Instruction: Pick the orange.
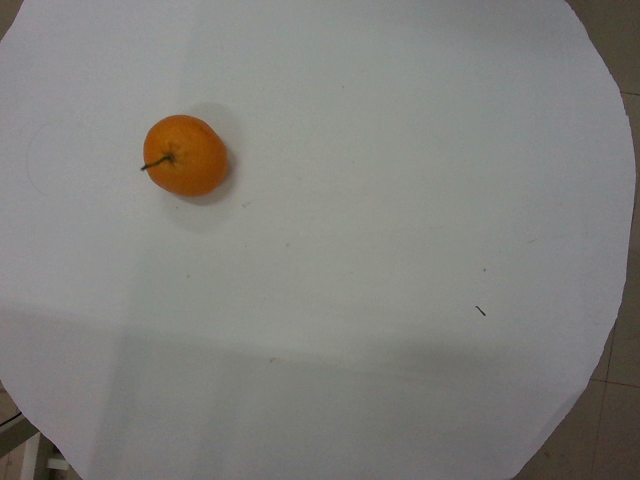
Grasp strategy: vertical